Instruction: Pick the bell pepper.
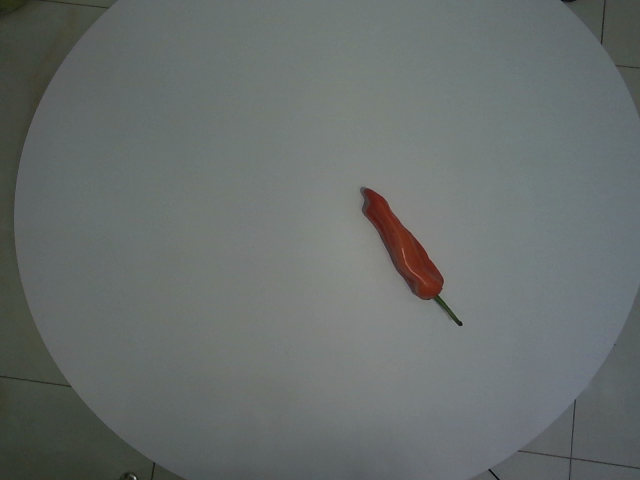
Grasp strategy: vertical